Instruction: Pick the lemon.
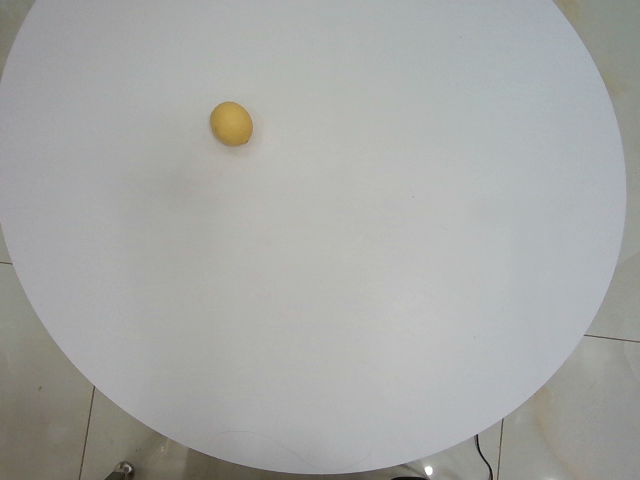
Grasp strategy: vertical